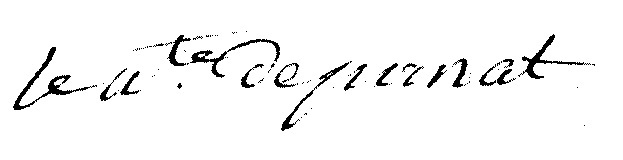
Signature of: françois louis d adhémar de panat